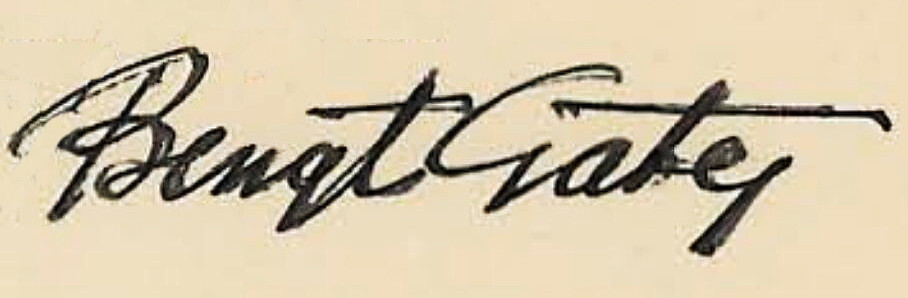
Signature of: bengt gate